Question: What jurisdiction, city, or county is the document associated with?
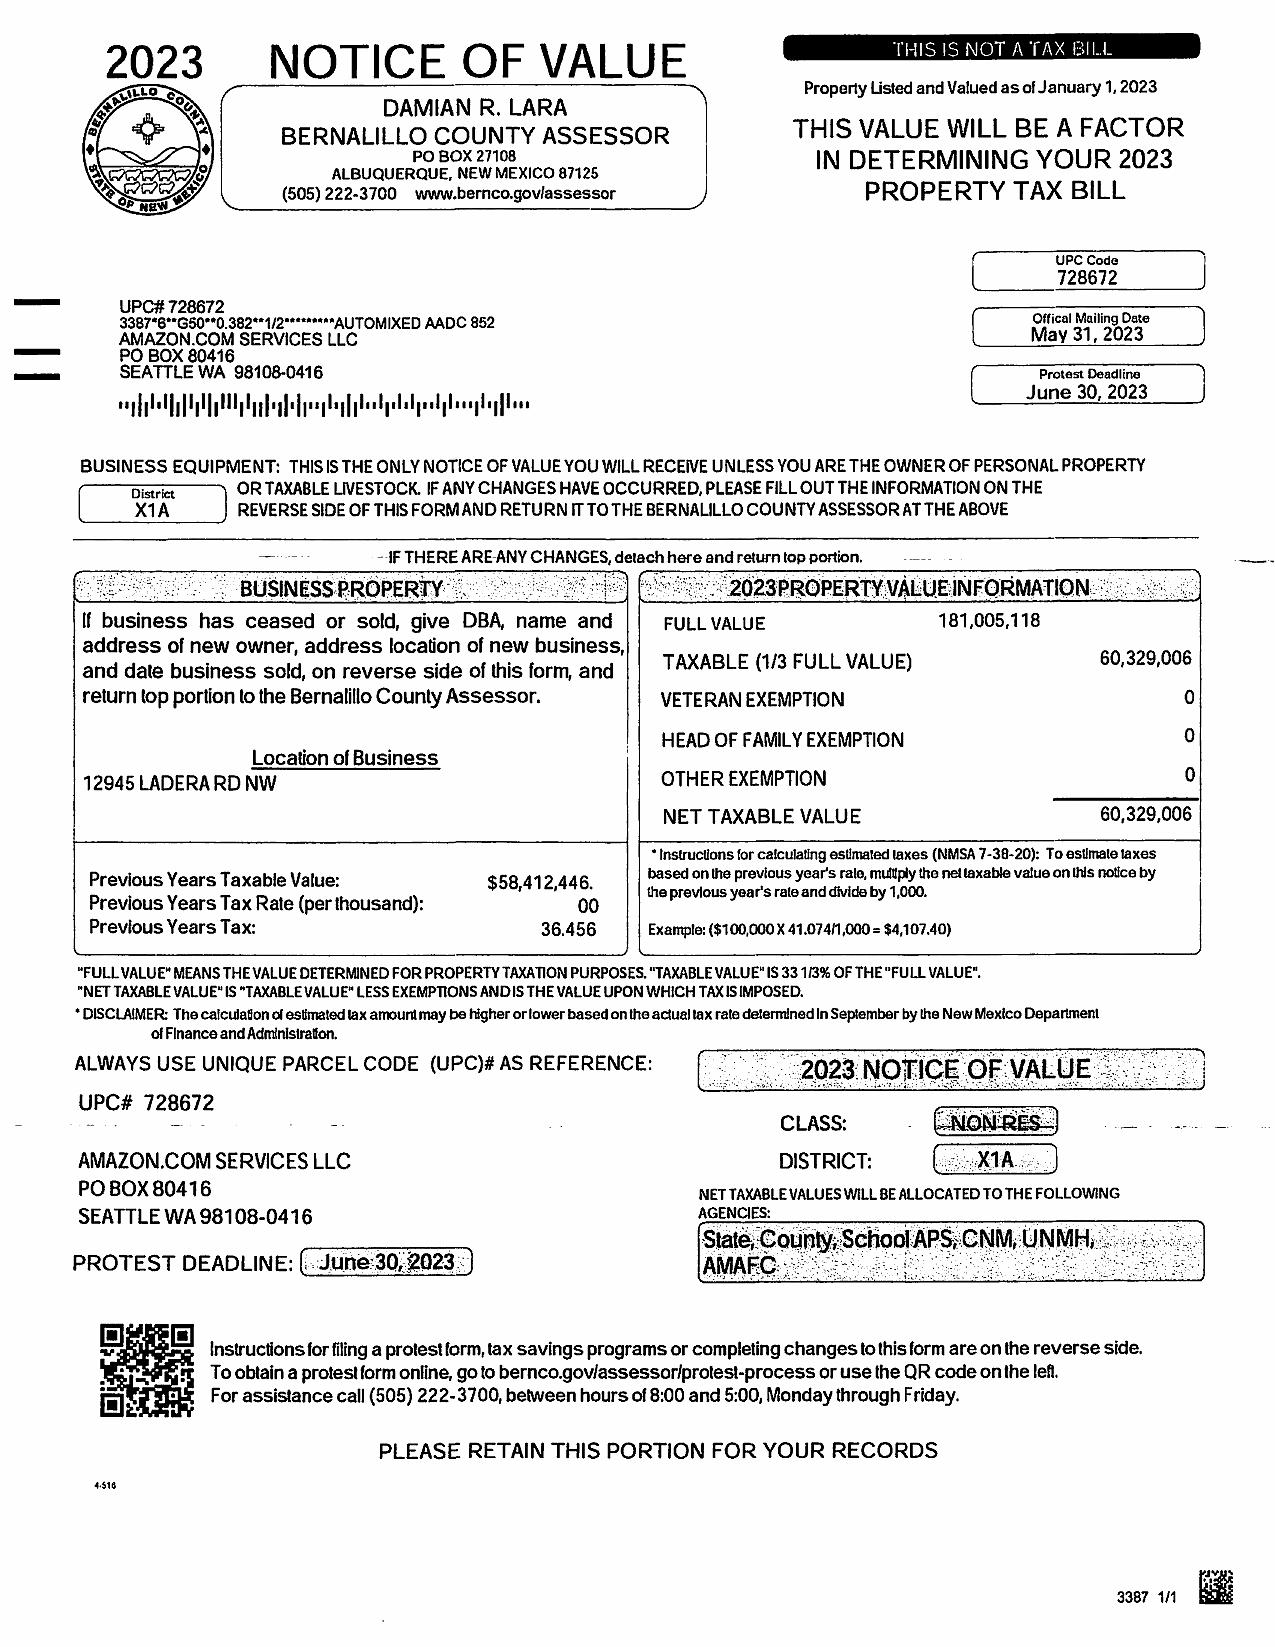
Answer: "Bernalillo County"